Retrieve the amount in words, amount in figures, name of the payee, date on the cheque, and the bank name from the image.
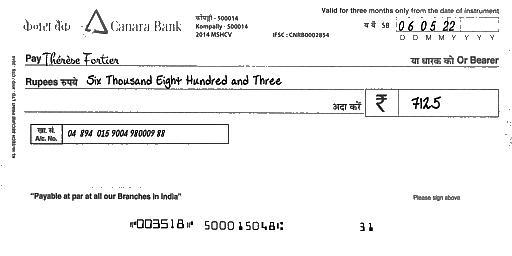
amt_in_words: Six Thousand Eight Hundred and Three
amt_in_figures: 7125
payee_name: Thérèse Fortier
bank_name: Canara Bank
cheque_date: 06/05/22